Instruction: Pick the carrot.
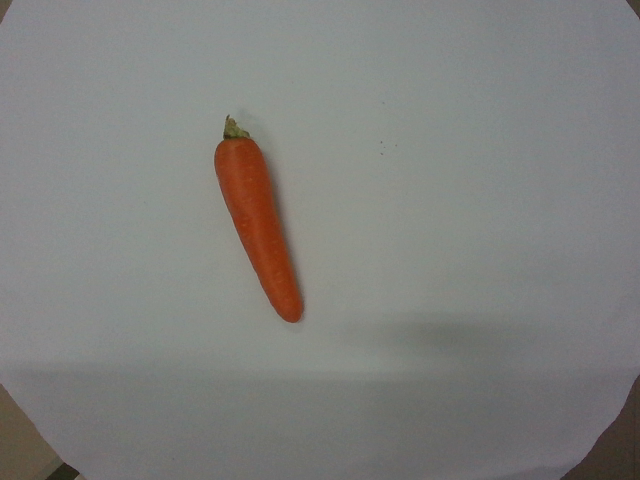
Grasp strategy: vertical